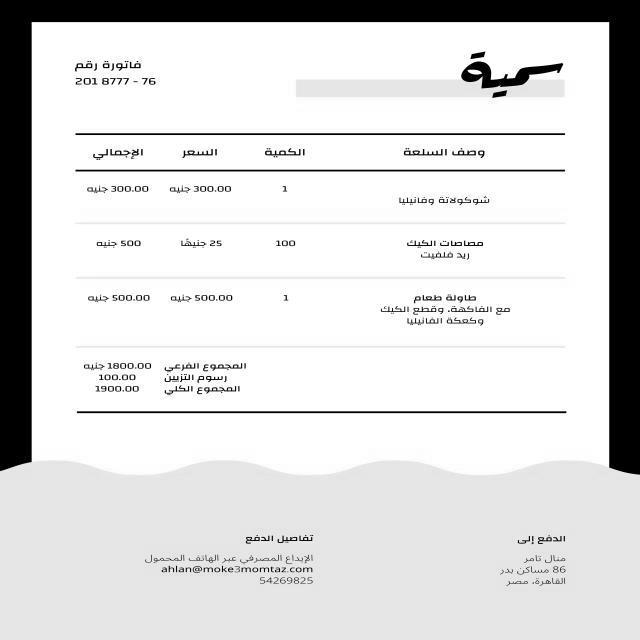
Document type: Invoice